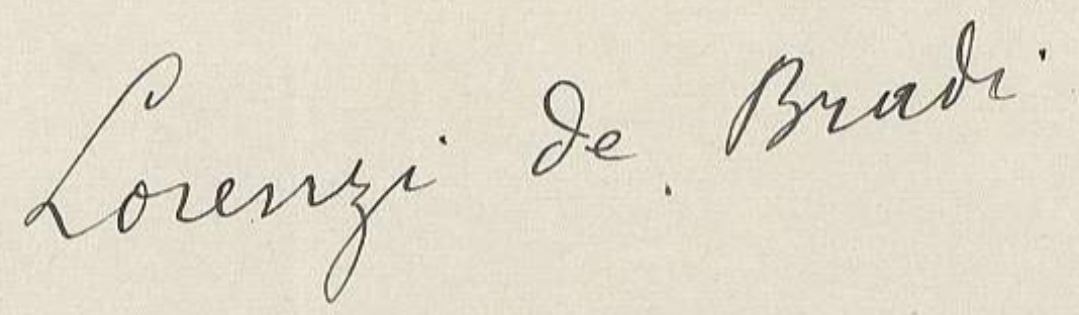
Signature of: michel lorenzi de bradi